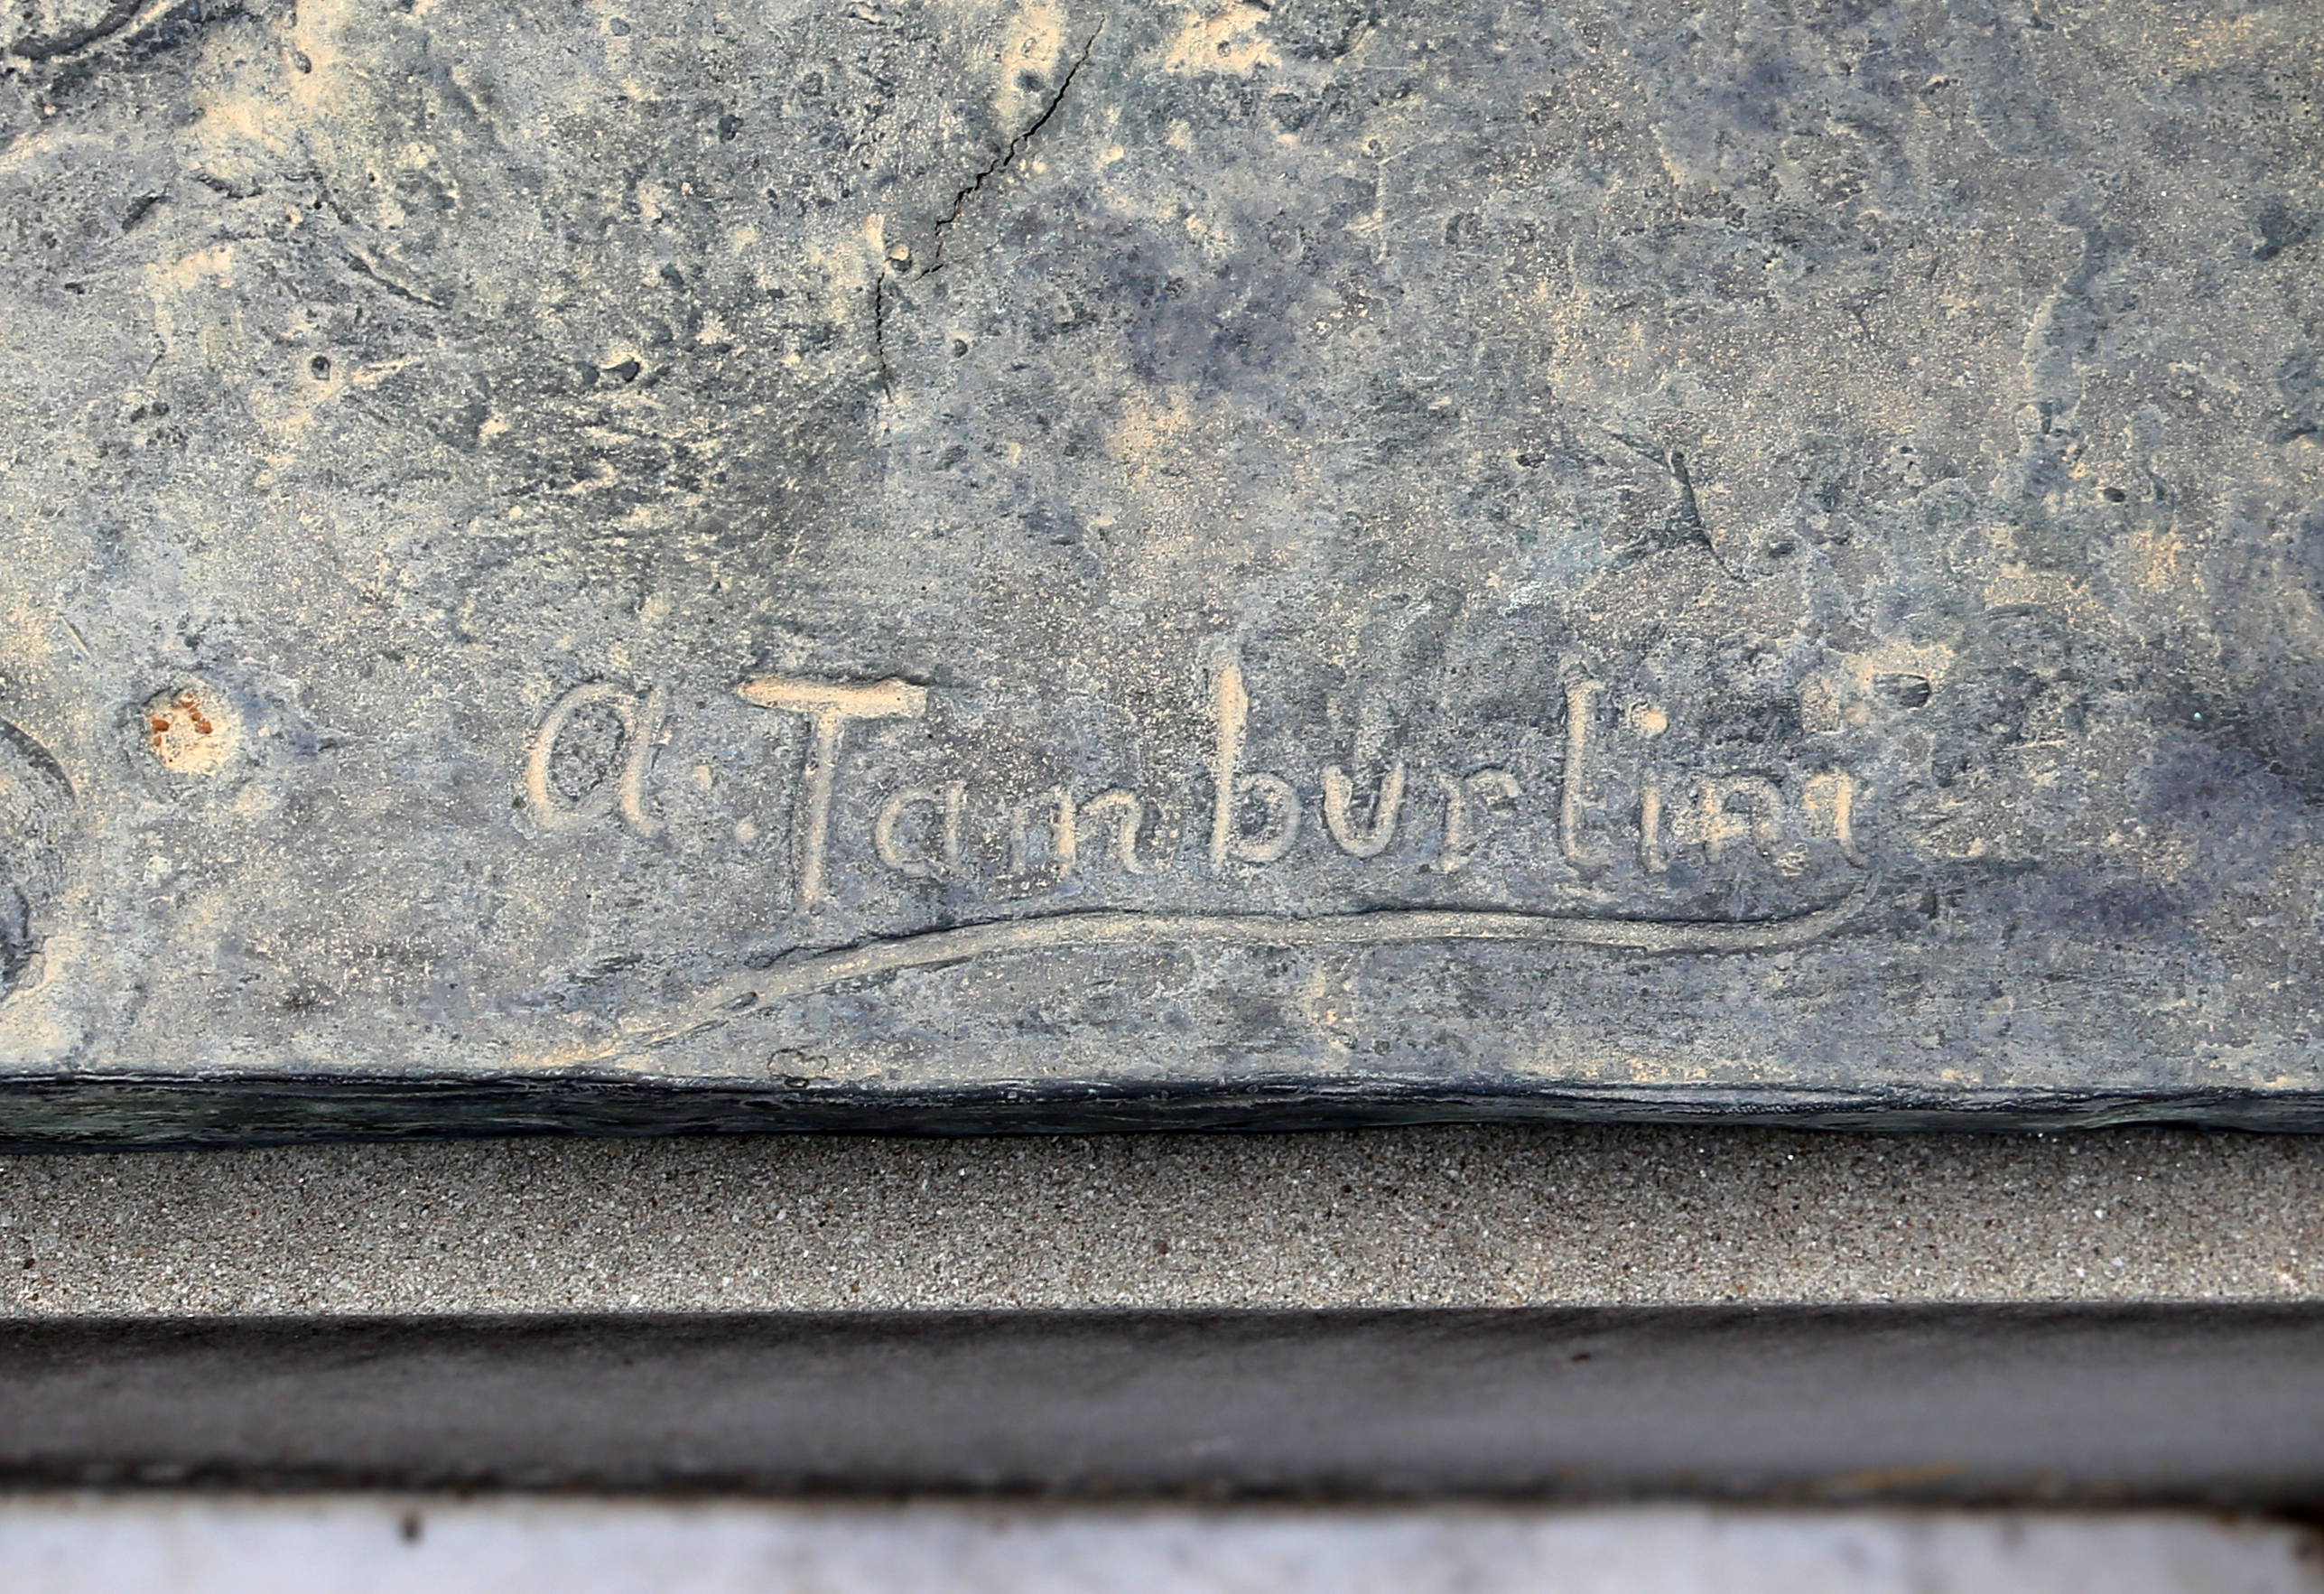
Signature of: achille tamburlini